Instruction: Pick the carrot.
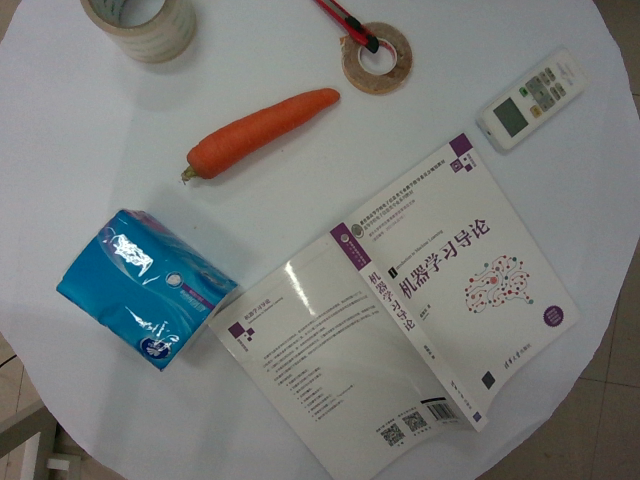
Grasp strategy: vertical